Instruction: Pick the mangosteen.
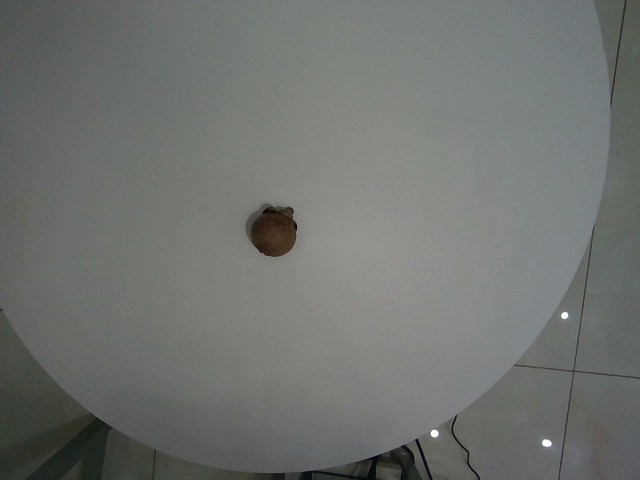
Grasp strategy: vertical